Question: What tax district, tax-rate area, or tax area code is specified in the document?
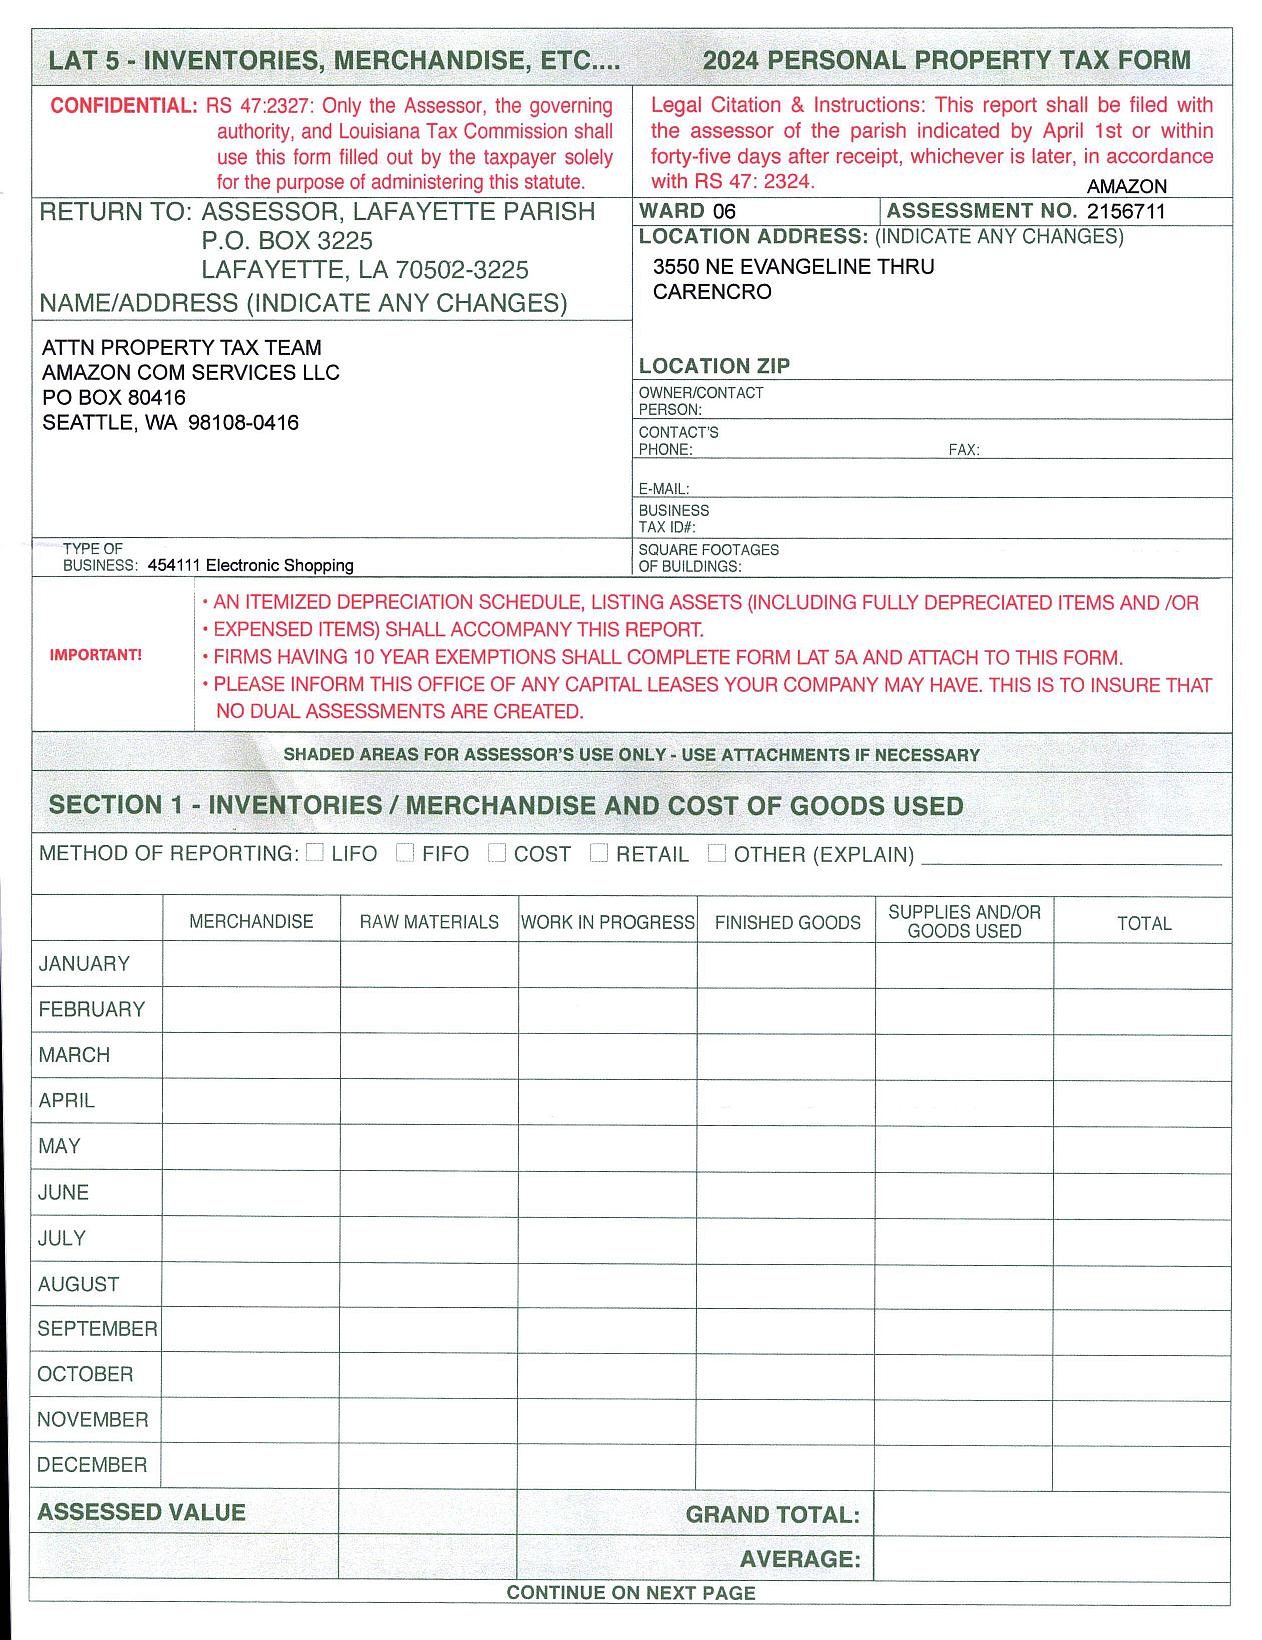
Answer: "WARD 06"